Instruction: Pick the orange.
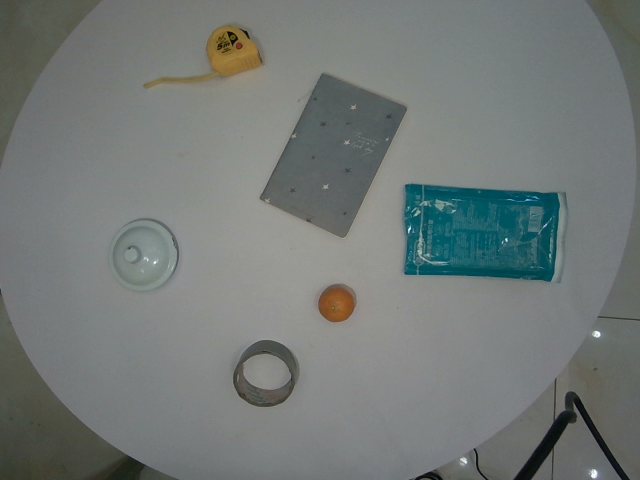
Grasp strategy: vertical